Question: What do the imaging results show?
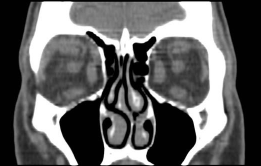
Answer: The imaging shows Non-enhanced axial CT image of the orbits demonstrates bilateral proptosis with enlargement of the medial rectus muscle bellies with sparing of the tendonous insertions.  Coronal reformatted images demonstrate symmetric bilateral enlargement of the inferior, medial, superior, and to a lesser extent, lateral retus muscles.  The retrobulbar fat and globes are unremarkable. Non-enhanced coronal reformatted CT images demonstrate symmetric bilateral enlargement of the inferior, medial, superior, and to a lesser extent, lateral retus muscles.  The retrobulbar fat and globes are unremarkable..